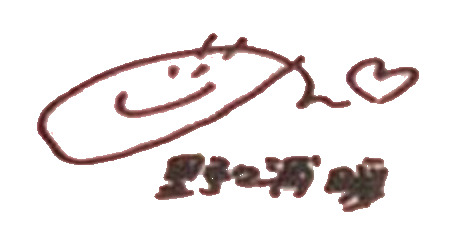
Signature of: non nonoura